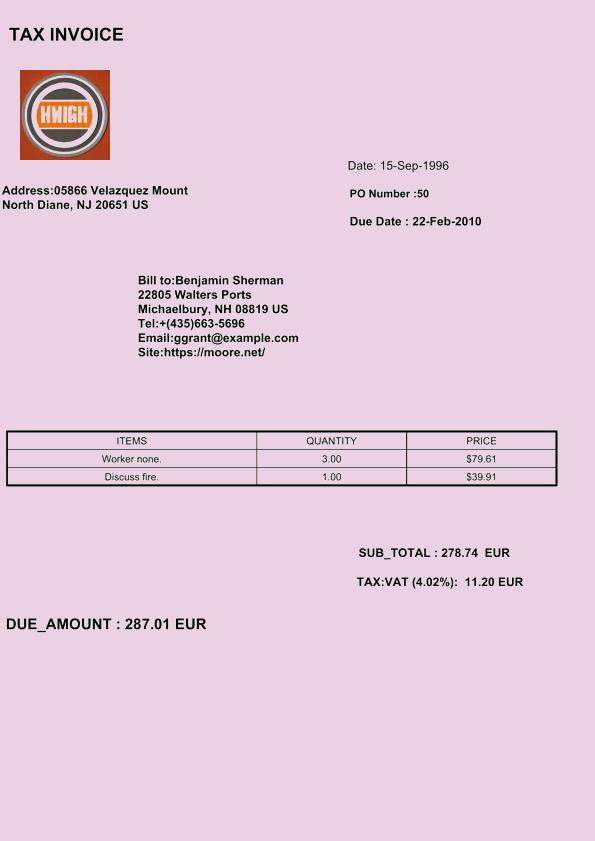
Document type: Invoice